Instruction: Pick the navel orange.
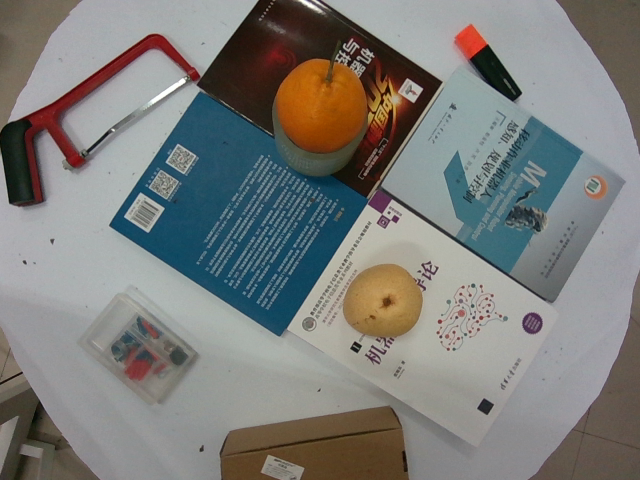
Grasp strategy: vertical